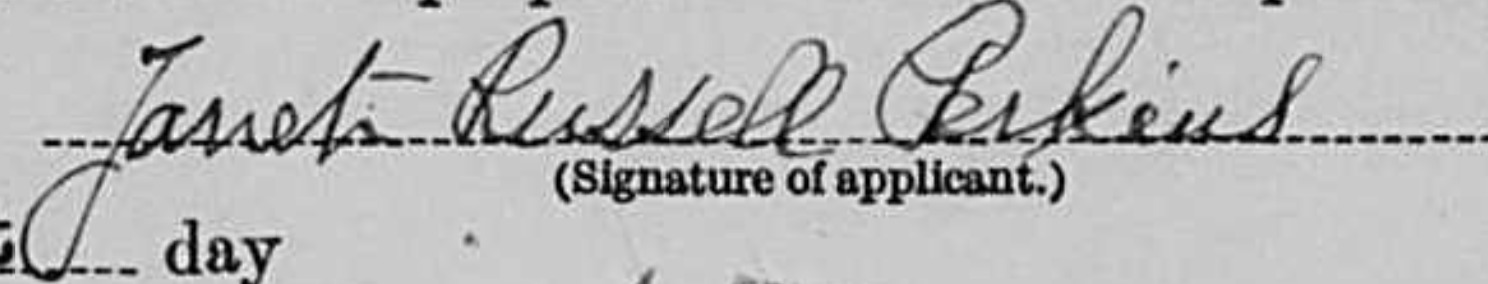
Signature of: janet russell perkins